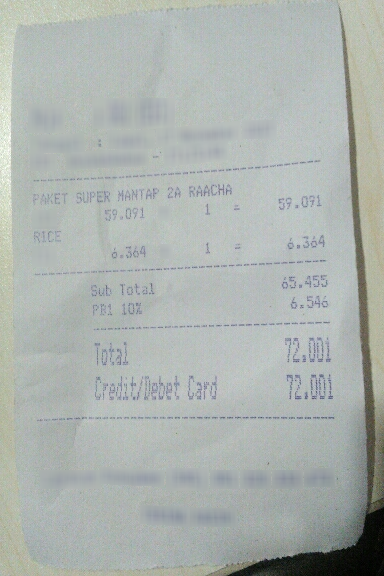
Number of items: 2
Subtotal: 65.455
Tax: 6.546
Total: 72.001
OCR text regions:
text: PAKET
text: SUPER
text: MANTAP
text: 2A
text: RAACHA
text: 59.091
text: 1
text: 59.091
text: RICE
text: 6.364
text: 1
text: 6.364
text: Sub
text: Total
text: 65.455
text: PB1
text: 10%
text: 6.546
text: Total
text: 72.001
text: Credit/Debet Card
text: 72.001